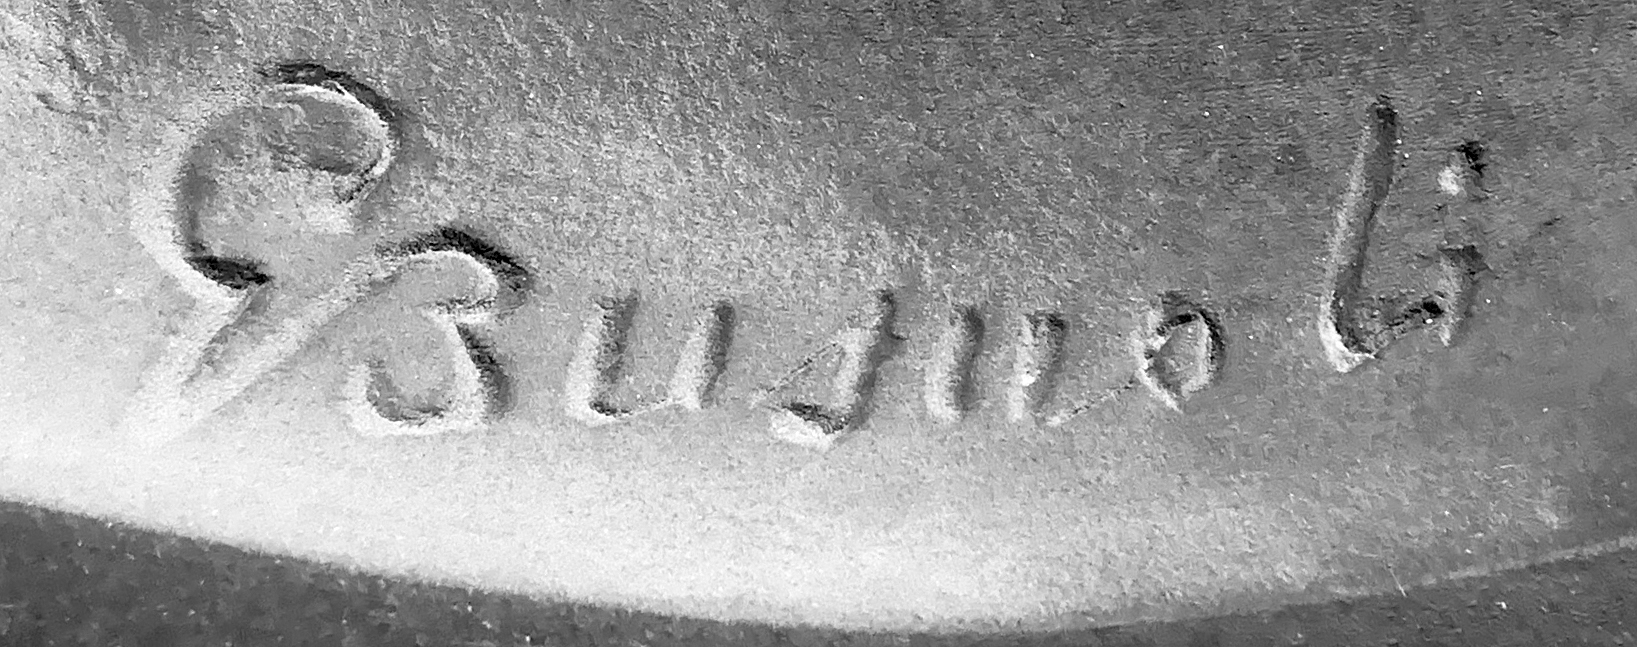
Signature of: giuseppe busuoli